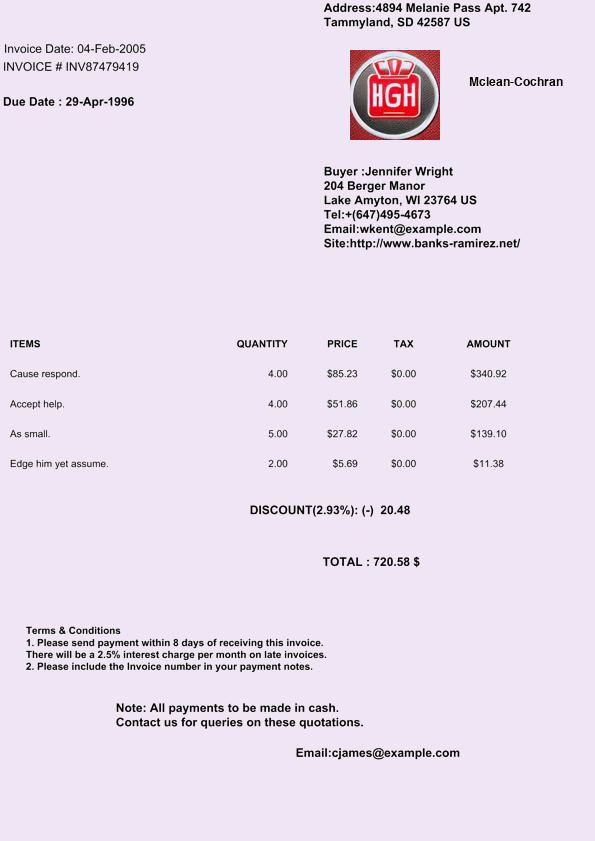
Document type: Invoice